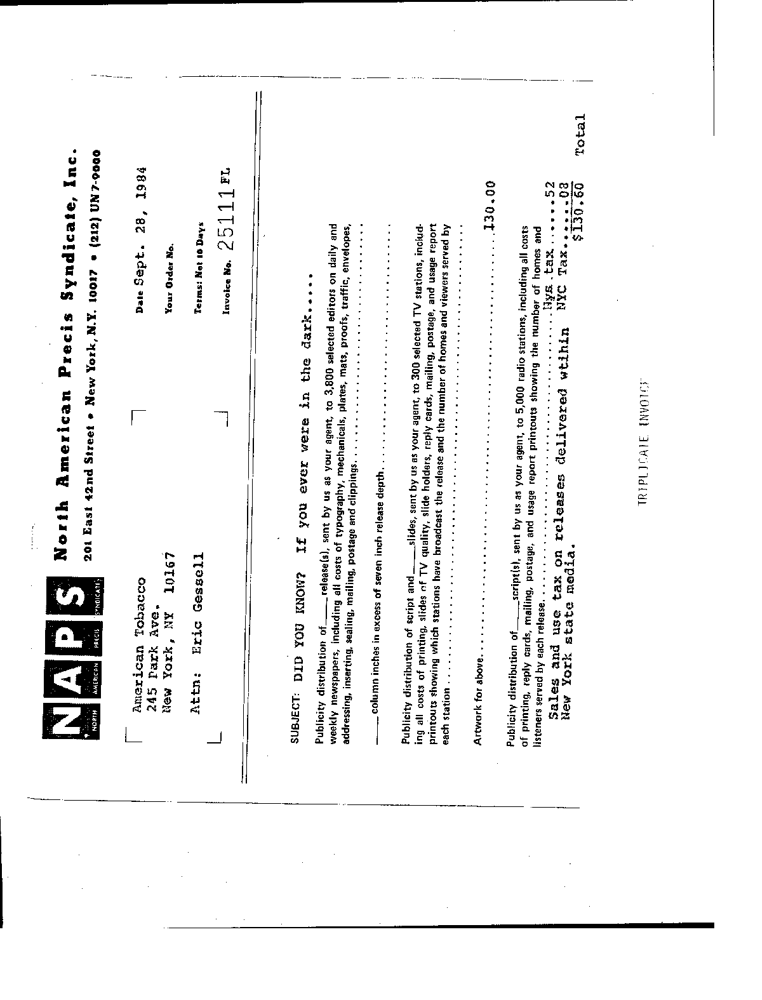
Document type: Invoice